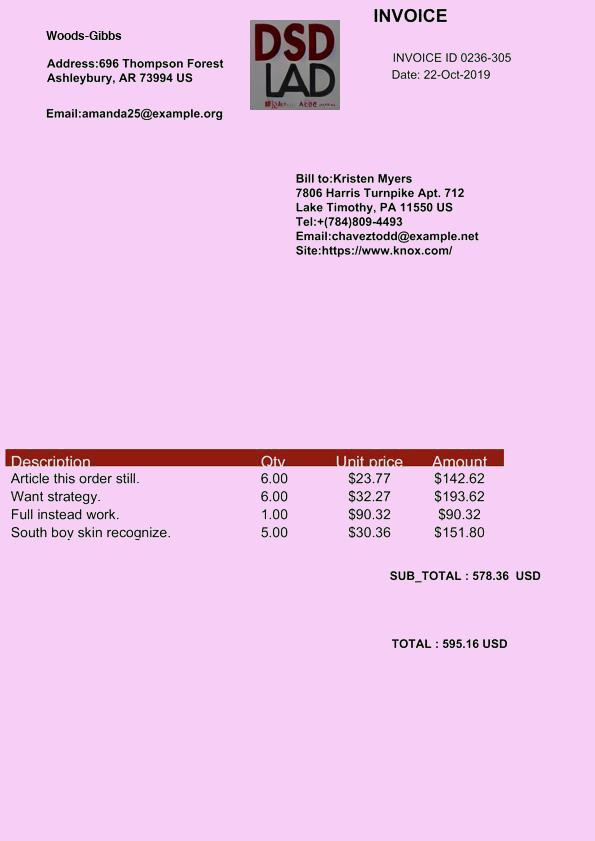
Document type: Invoice